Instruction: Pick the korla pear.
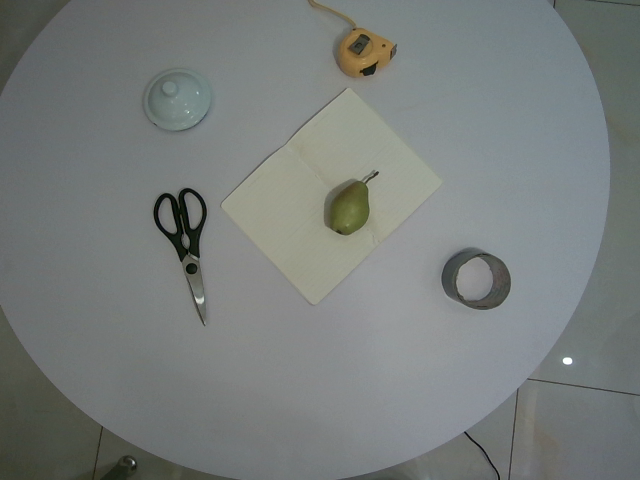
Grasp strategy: vertical